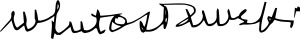
Signature of: witold lutosławski